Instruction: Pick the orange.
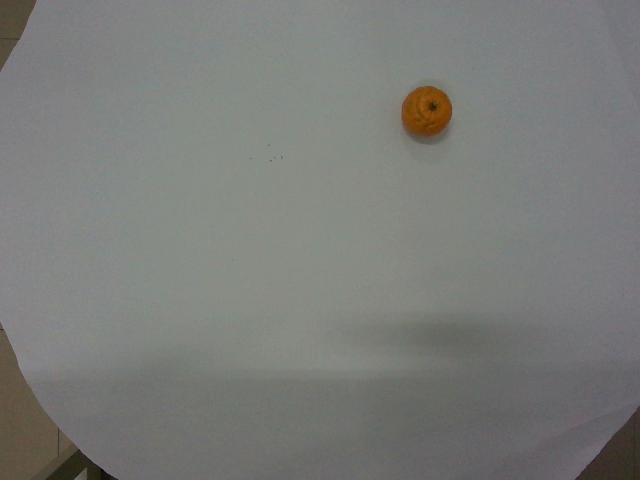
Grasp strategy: vertical